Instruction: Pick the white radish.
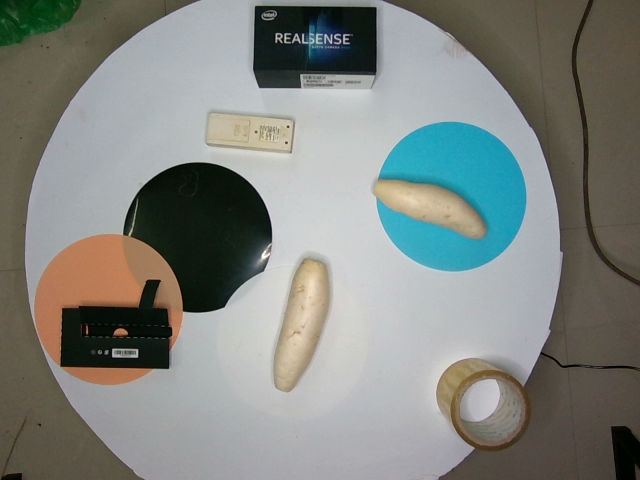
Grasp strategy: vertical